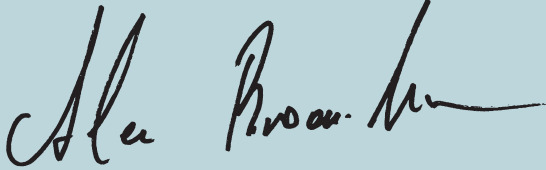
Signature of: alec brook krasny